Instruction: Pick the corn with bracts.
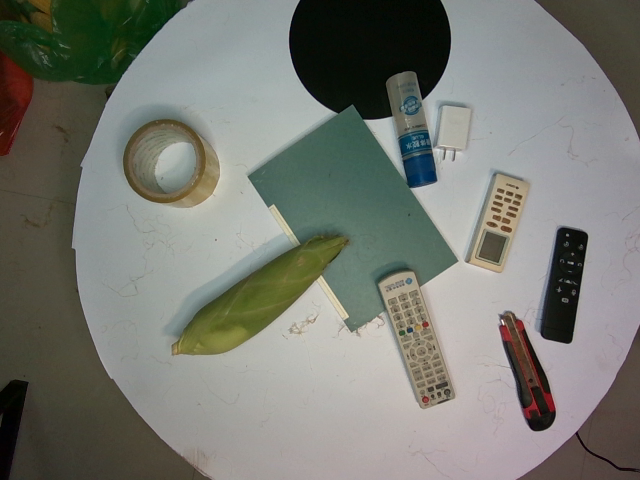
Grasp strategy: vertical